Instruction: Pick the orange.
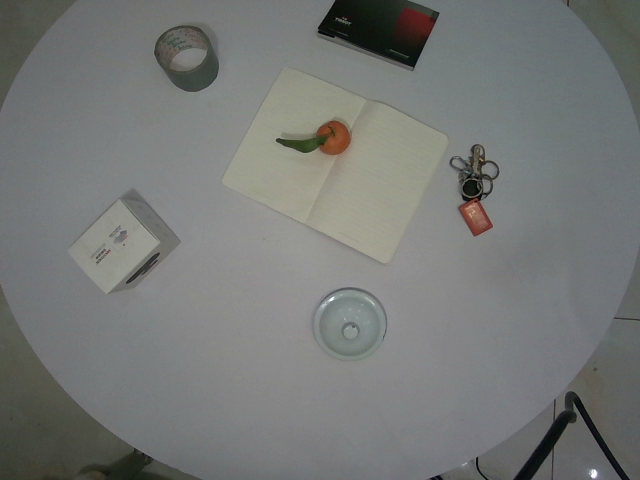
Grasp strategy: vertical